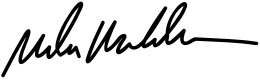
Signature of: mike huckabee